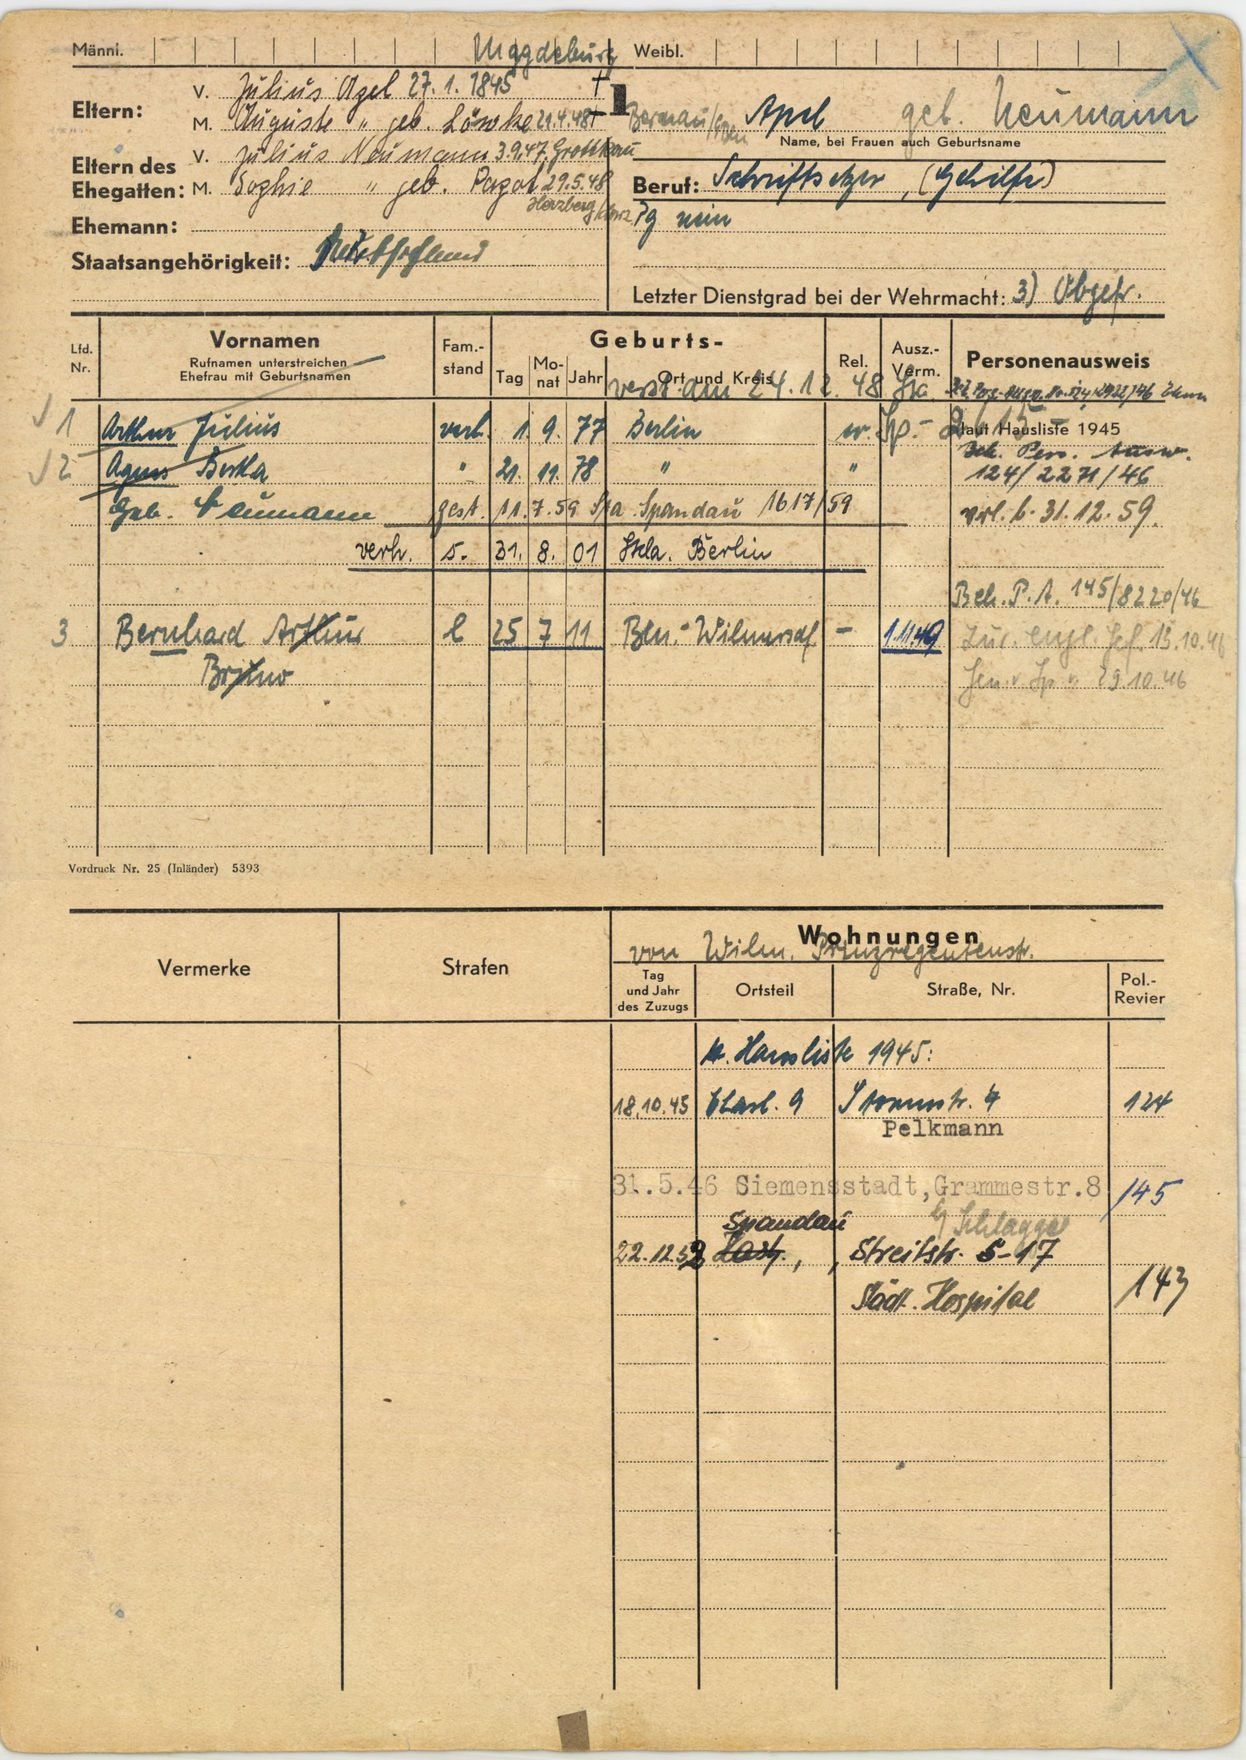
Apel geb. Neumann